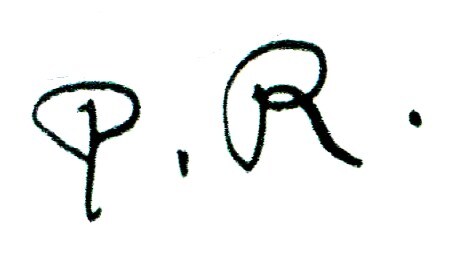
Signature of: pierre reverdy